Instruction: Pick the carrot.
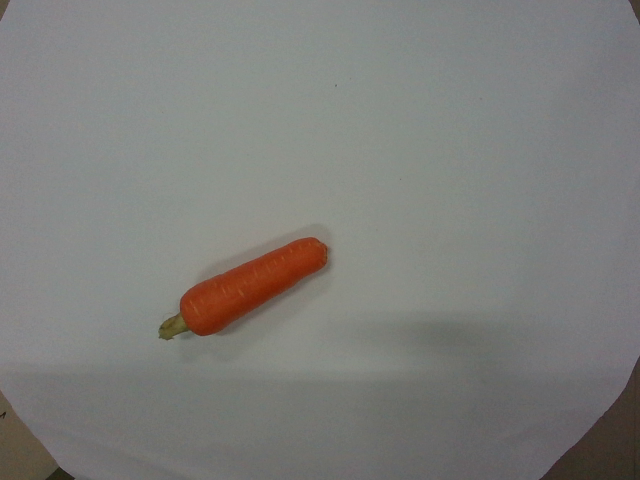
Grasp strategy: vertical